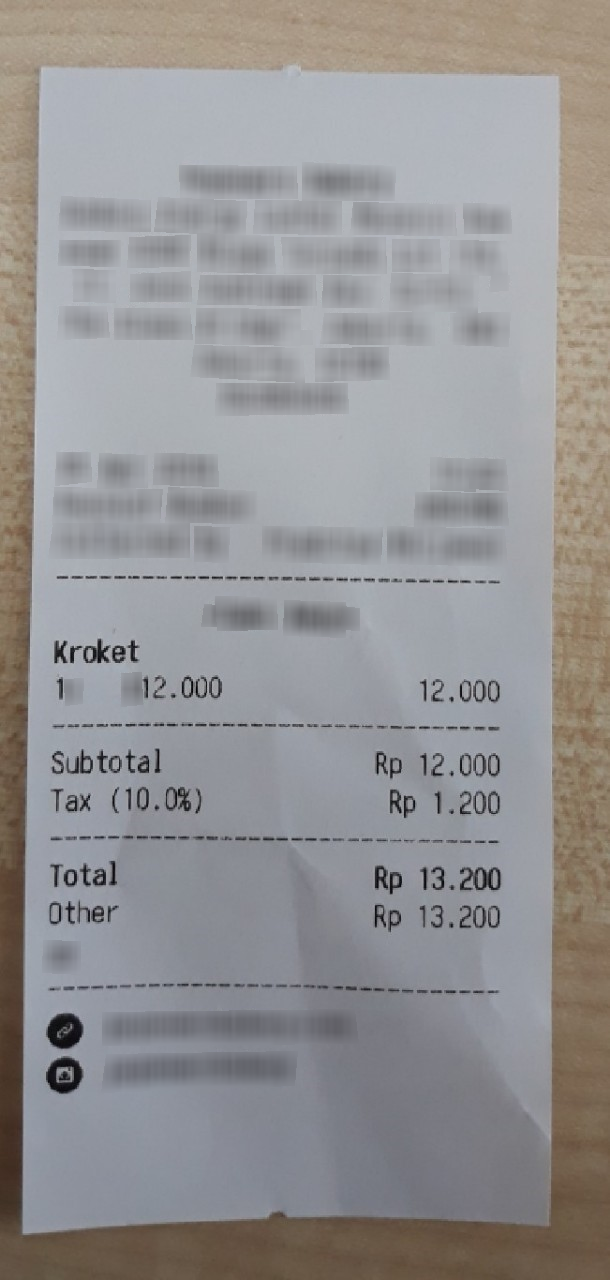
Number of items: 4
Subtotal: 12.000
Tax: 1.200
Total: 13.200
OCR text regions:
text: Rp
text: Rp
text: Rp
text: Rp
text: Kroket
text: 1
text: 12.000
text: 12.000
text: Subtotal
text: 12.000
text: Tax
text: (10.0%)
text: 1.200
text: Total
text: 13.200
text: Other
text: 13.200